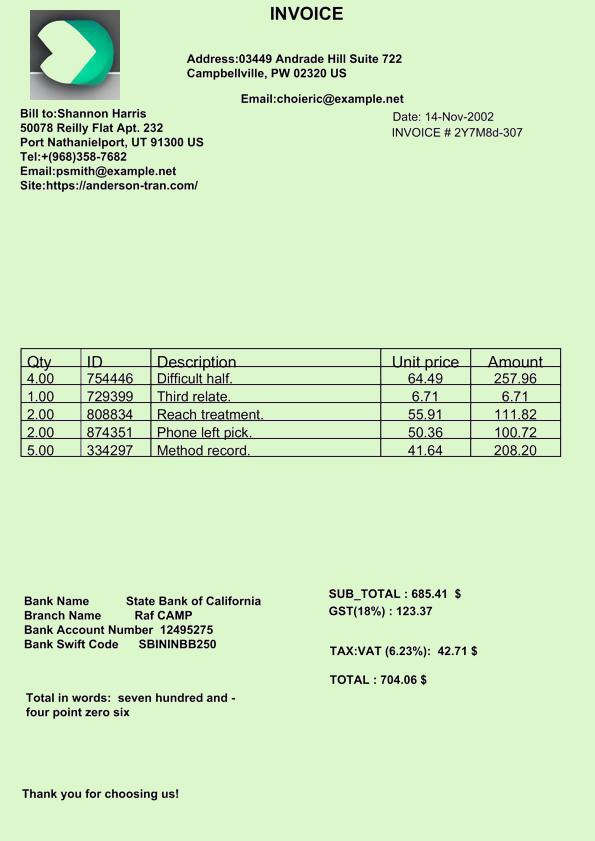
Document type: Invoice